Patient: Male, age 67
A 67-year-old man was referred to our department after his local doctor detected a 15-mm nodular shadow in the upper lobe of his right lung. The nodule had remained unchanged for 10 months (Fig. 1A and B). The patient's temperature was 36.5  C, his heart rate was 78 beats per minute, and percutaneous arterial oxygen saturation was 98% in room air. Symptoms such as cough, sputum, shortness of breath, and weight loss were not observed. His medical history included hypertension, chronic obstructive pulmonary disease, dyslipidemia, and internal carotid artery stenosis, and he had a history of smoking 20 cigarettes a day for 43 years. His family history was unremarkable. He had no history of pet ownership, overseas travel, or excessive exposure to dust. Laboratory results on admission included a white cell count of 6610/mm3 (reference range 3300-8600/mm3) with white blood cell differentiation ratios of 72.5% neutrophils (reference range 35%-73.0%), 18.3% lymphocytes (reference range 20.0%-52%), 4.2% eosinophils (reference range 0.0%-11.0%), 0.4% basophils (reference range 0.0%-2.0%), 4.6% monocytes (reference range 0.0%-13.0%), and hemoglobin 14.3 g/dL (reference range 13.5-17.0 g/dL), platelet count 192,000/mm3 (reference range 150,000-350,000/mm3), C-reactive protein 0.03 mg/dL (reference range 0.0-0.3 mg/dL), carcinoembryonic antigen 4.26 ng/mL (reference range 0.0-5.00 ng/mL), and cytokeratin-19 fragments 3.3 ng/mL (reference range 0.0-2.8 ng/mL). An interferon-gamma (IFNgamma)-releasing assay (IGRA) (QuantiFERON-TB GoldR) was positive at 0.49 IU/mL. Tests for cryptococcus antigen and HIV antibodies were negative. Chest computed tomography (CT) revealed a 15-mm nodular shadow with slightly irregular margins in the upper lobe of the right lung (Fig. 1). Only normal bacterial flora were detected via sputum culture, and Mycobacterium smear, tuberculosis (Tb)-polymerase chain reaction (PCR), and MAC-PCR were negative, as was acid-fast bacilli culture. Ultrasound-guided bronchoscopy confirmed the locations of the lesions, then transbronchial biopsy, bronchial brushing, and bronchial lavage were performed. Histological investigations did not reveal any indications of malignancy or granuloma, and the cytological results of bronchial washing and brushing were negative for malignancy. Bronchial lavage culture only yielded normal bacterial flora, and a Mycobacterium smear was negative in the culture test as were Tb-PCR, MAC-PCR, and acid-fast bacilli culture tests. Based on these results no definitive diagnosis was reached with regard to the nodular shadow in the upper lobe of the right lung, and therefore the patient was instructed to comply with careful monitoring on an outpatient basis.
The patient was monitored as an outpatient for 18 months, during which time no changes in the size or characteristics of the nodular shadow in the right upper lobe of the lung were observed (Fig. 2A). A small 5-mm node appeared as a new lesion in the left lung apex, however, and it gradually increased to 10 mm over the course of 10 months (Fig. 2B). Enlargement of the right axillary lymph node was also observed. No enhancement effect was detected via contrast CT (Fig. 2C). Accumulation was detected in the left lung apex and right axillary lymph node via positron emission tomography-CT (Fig. 2D), but no accumulation was depicted in the right lung nodule. The patient had no fever, cough, or sputum which could suggest disseminated MAC, and the right axillary lymph node was not painful, therefore blood culture tests for acid-fast bacteria were not performed. QuantiFERON-TB GoldR was slightly elevated at 0.93 IU/mL, and anti-MAC antibodies were positive at 1.51 U/mL (reference range 0.0-0.69 U/mL). Angiotensin-converting enzyme level was 1.9 U/L (reference range 8.3-21.4 U/L) and soluble interleukin-2 receptor level was 478 U/mL (reference range 122-496 U/mL). Combined with the fact that no bilateral hilar lymphadenopathy or skin, ocular, or cardiovascular complications were observed, it was surmised that sarcoidosis was unlikely to be the cause of the lung nodule and enlargement of the right axillary lymph nodes.
The new lesion, which was depicted as a small nodular shadow in the left lung apex, was in contact with the proximal subclavian artery, and performing a surgical lung biopsy to achieve a definitive diagnosis would have been difficult. Hence, a biopsy was obtained from the right axillary lymph node under local anesthesia for diagnostic purposes. Large numbers of epithelioid granulomas and multinucleated giant cells were detected in the biopsy tissue (Fig. 3). M. intracellulare was identified via mycobacterium culture of the biopsy needle aspirate fluid from the right axillary lymph node, therefore lymphadenitis caused by M. intracellulare was diagnosed. Multidrug antimicrobial therapy including clarithromycin was considered, but at the patient's request, his condition was monitored on an outpatient basis instead. Interestingly the nodule in the left upper lobe gradually shrunk over the course of one year, as did the right axillary lymph nodes (Fig. 4A and B). The nodule had almost disappeared after 18 months (Fig. 4C). Anti-MAC antibody was not increased after the left lung apex lesion had disappeared compared to the level recorded when right lymphangitis had appeared (1.45 U/mL vs. 1.51 U/mL; range 0.0-0.69 U/mL). No relapse was observed throughout the 18 months following the biopsy. During the subsequent follow-up period the lesion in the right upper lobe did not exhibit any changes in size or other characteristics (Fig. 1).
Keywords: axillary lymphadenitis, mycobacterium avium complex infection, mycobacterium intracellulare
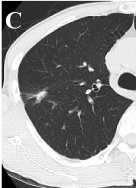
Image caption: A. Chest computed tomography (CT) revealed a 15-mm irregularly shaped nodule in the upper lobe of the right lung. The nodule shadow was unchanged after 10 months of observation.